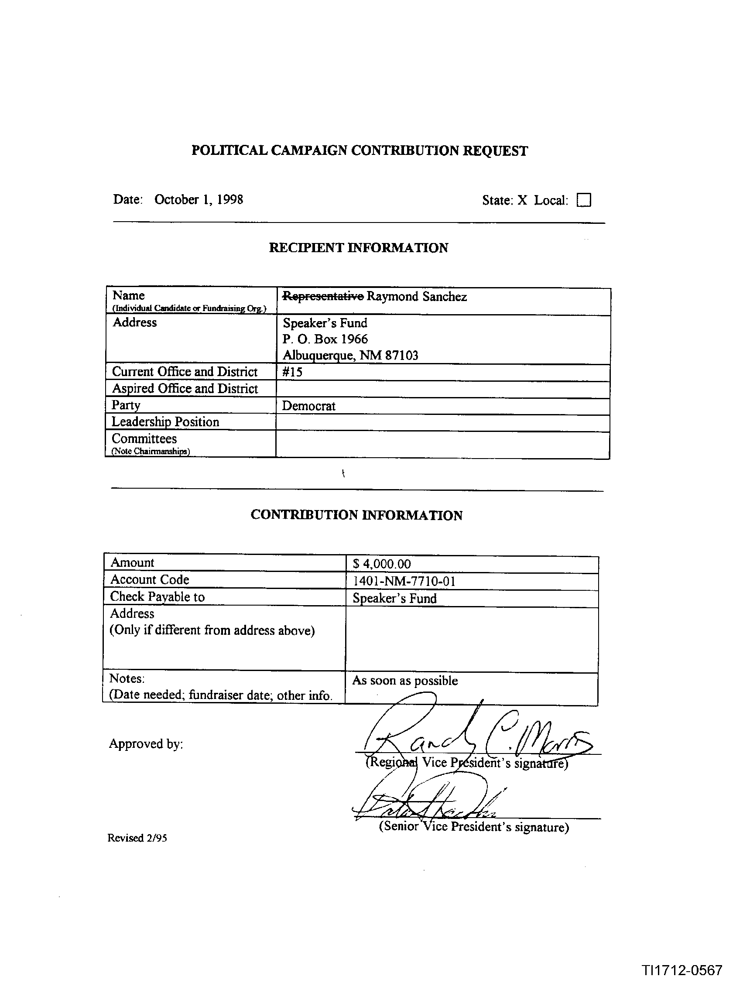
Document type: Invoice